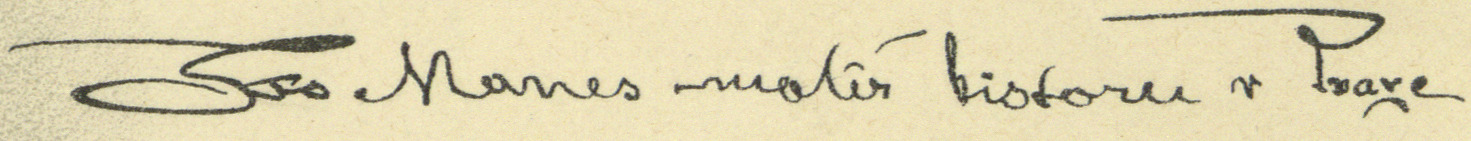
Signature of: quido mánes